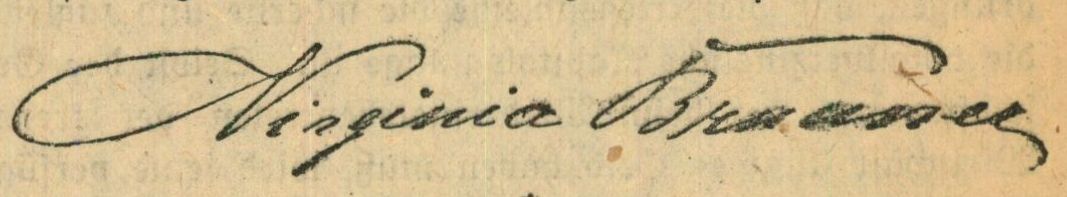
Signature of: virginia brunner